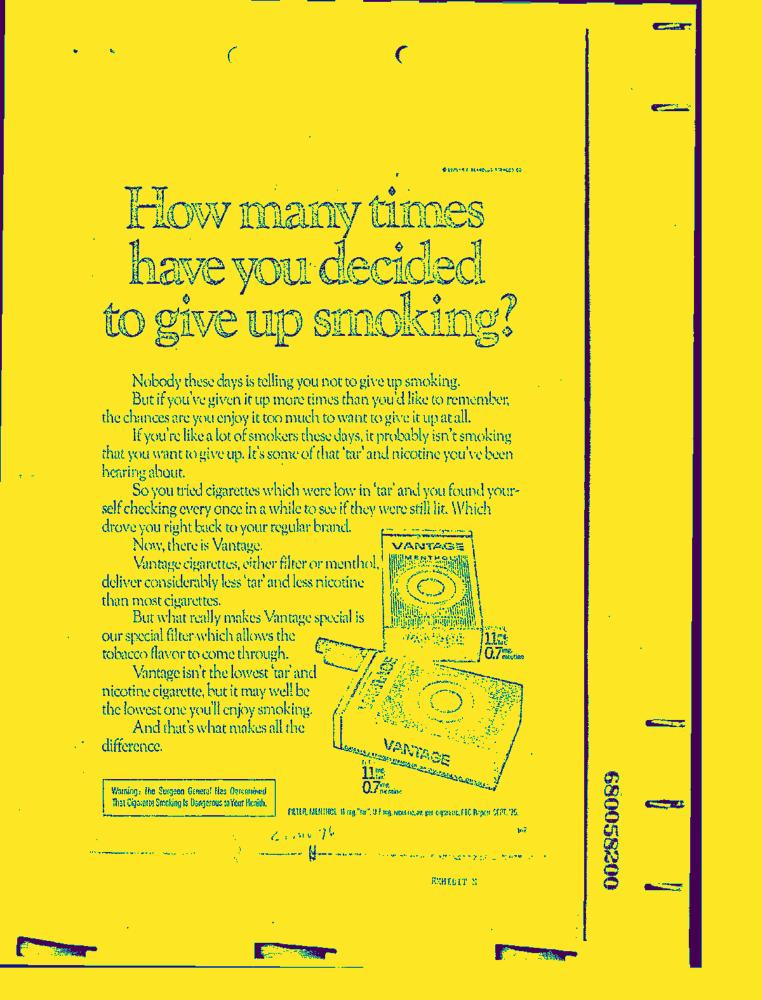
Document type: AD